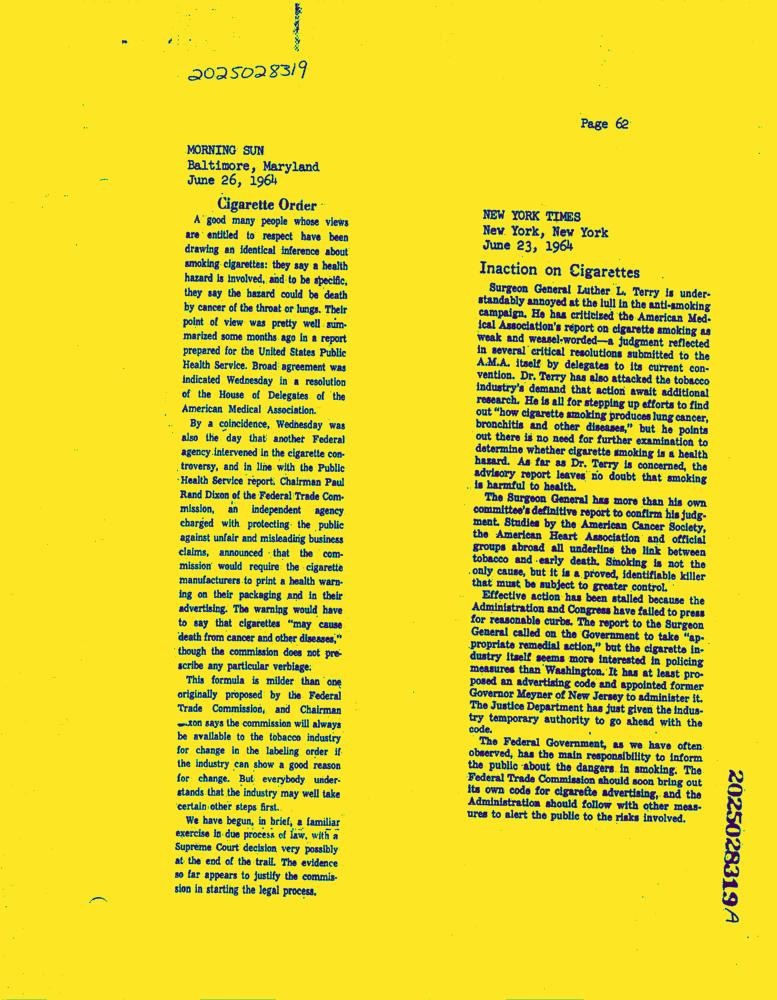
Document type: News-Article